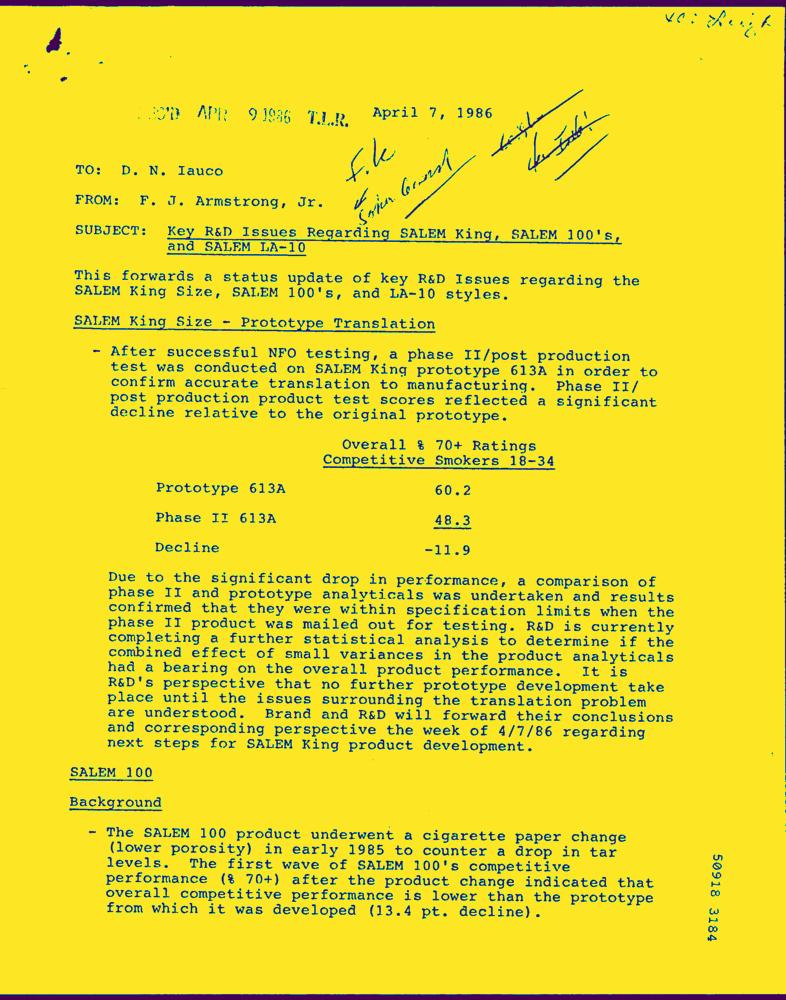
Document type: Letter-Doc